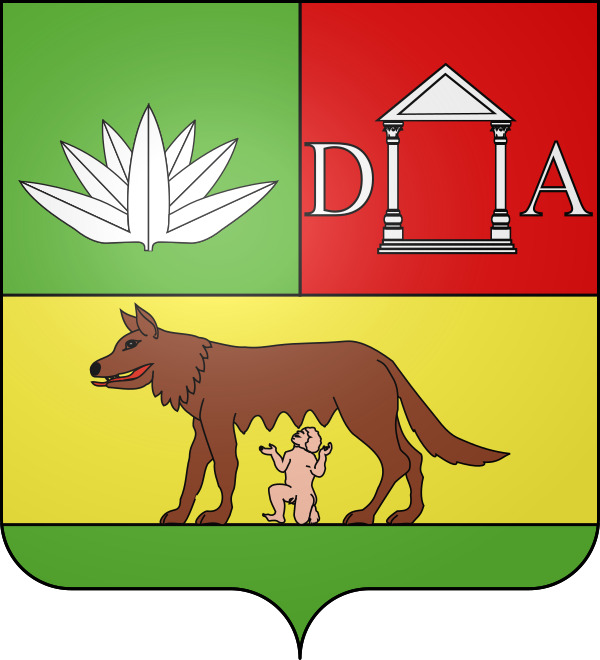
Signature of: antoine dubois